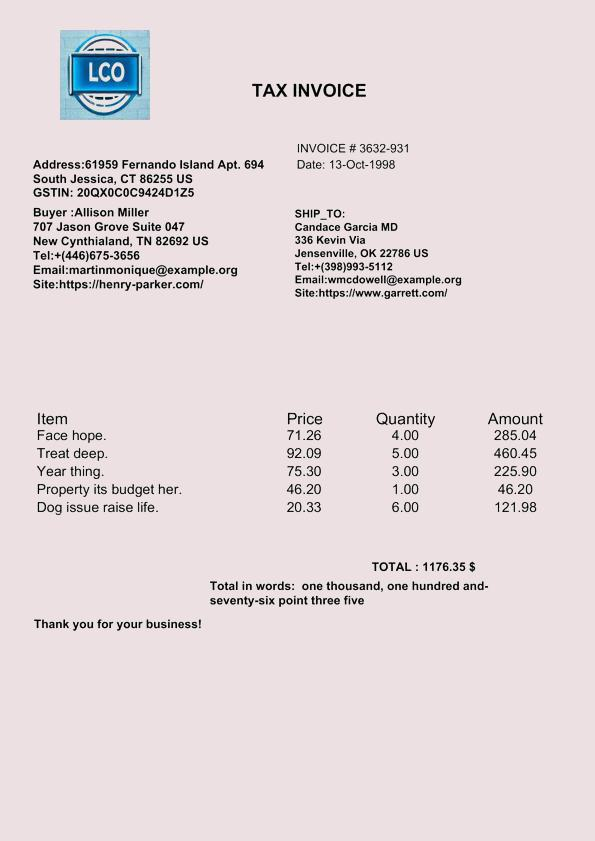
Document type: Invoice